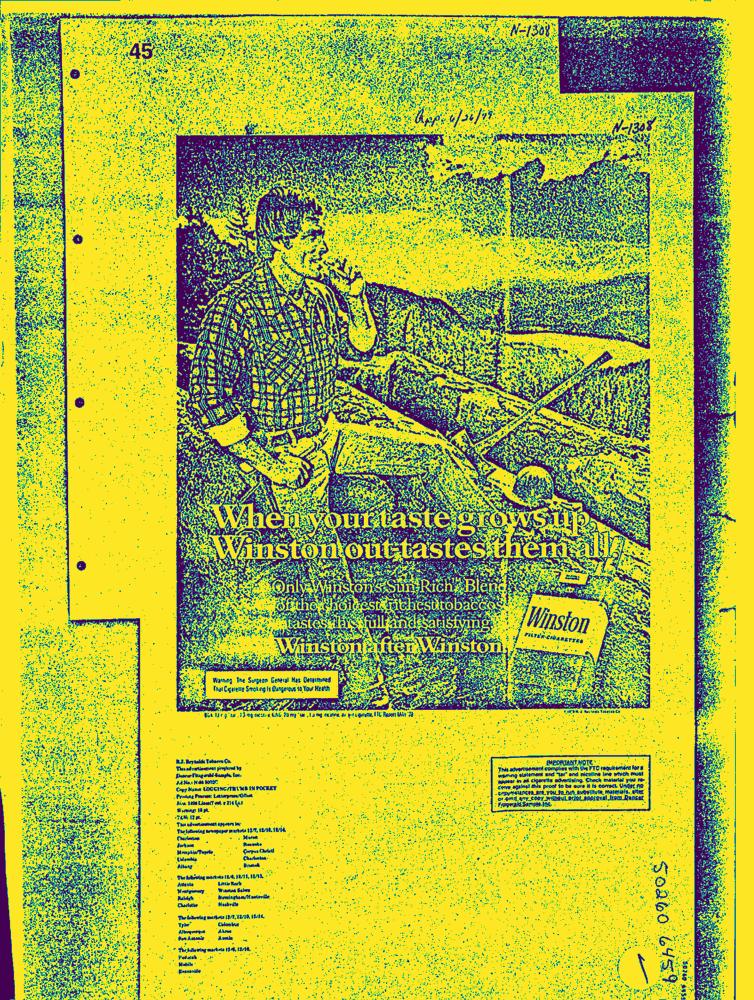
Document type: AD